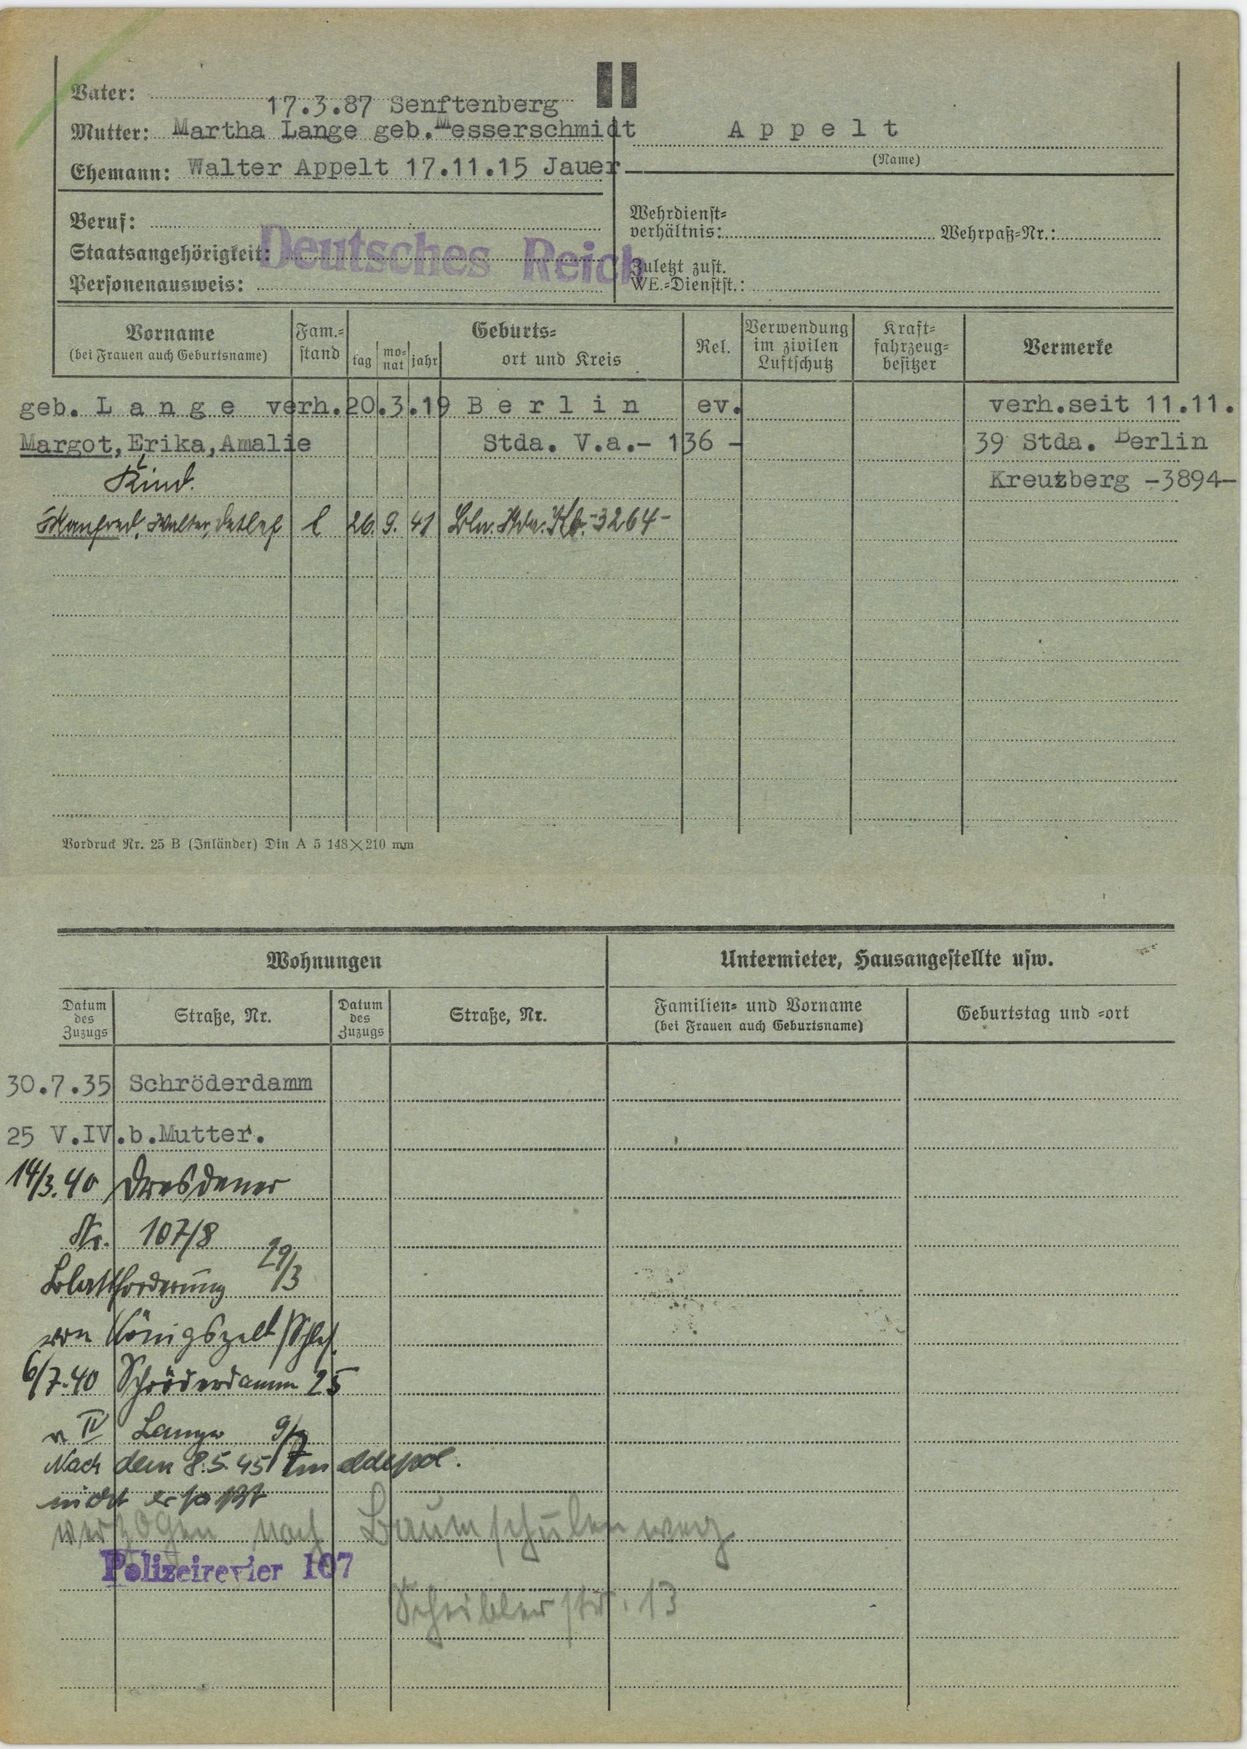
Appelt